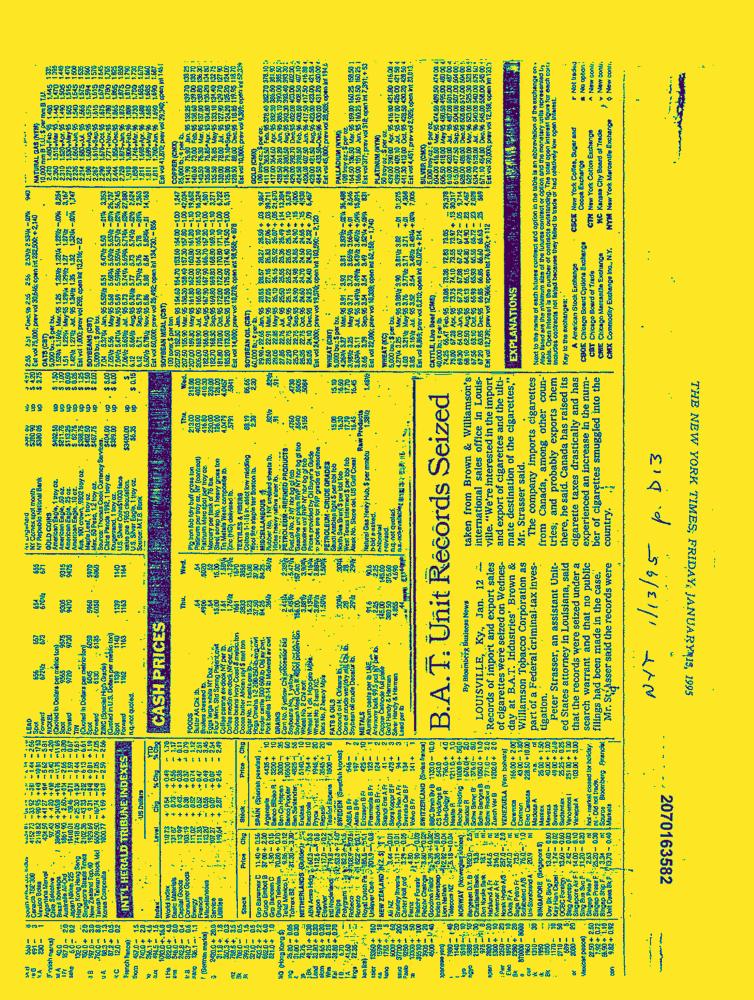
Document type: News-Article